Question: Can you provide the account number mentioned in the document?
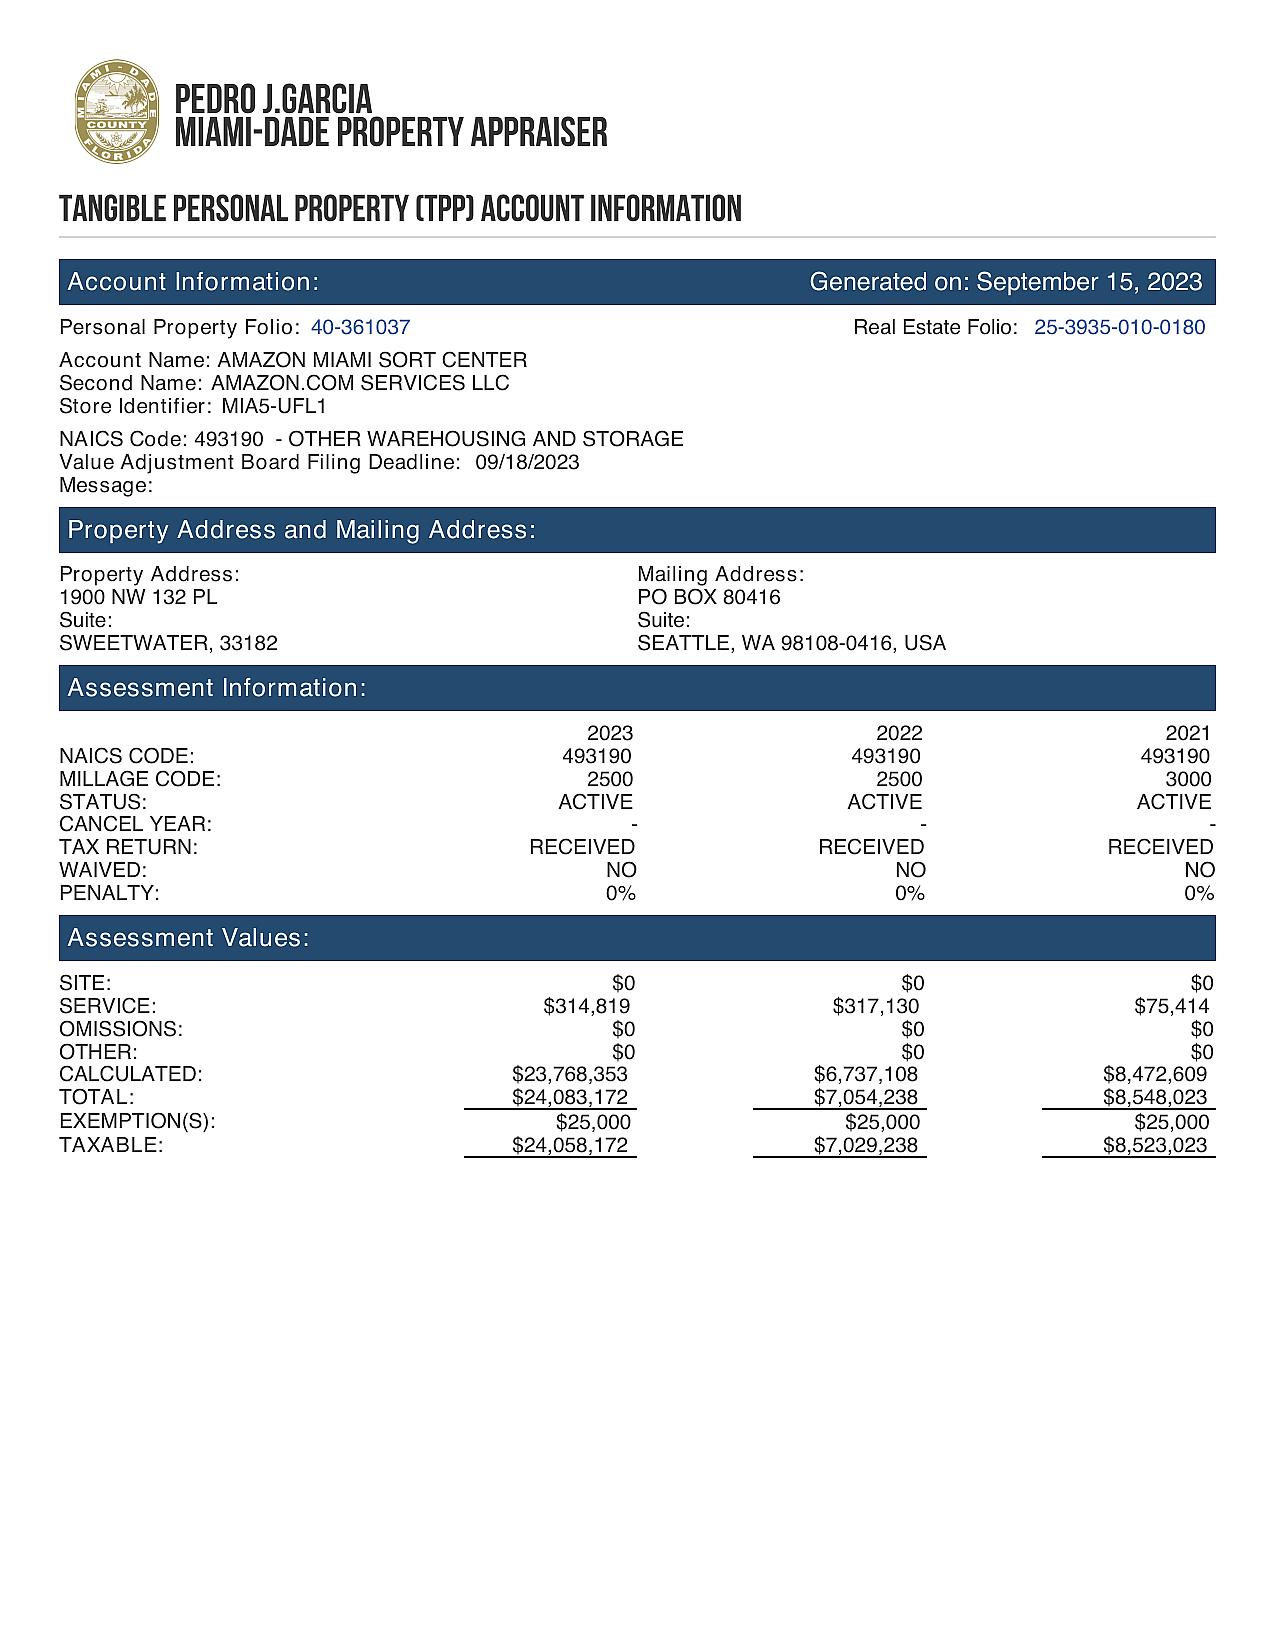
Answer: "40-361037"